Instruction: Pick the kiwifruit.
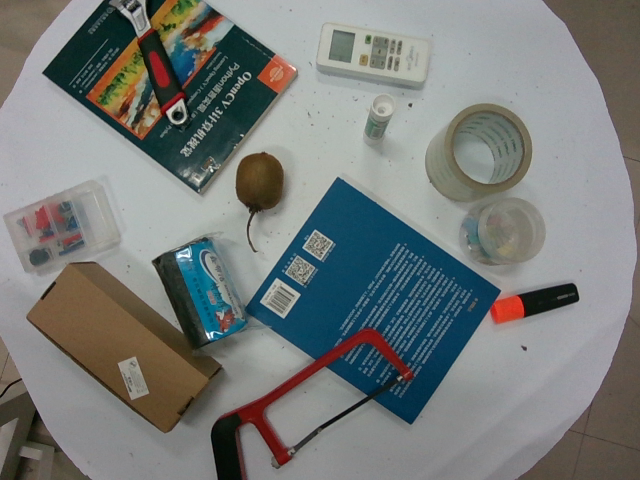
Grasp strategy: vertical